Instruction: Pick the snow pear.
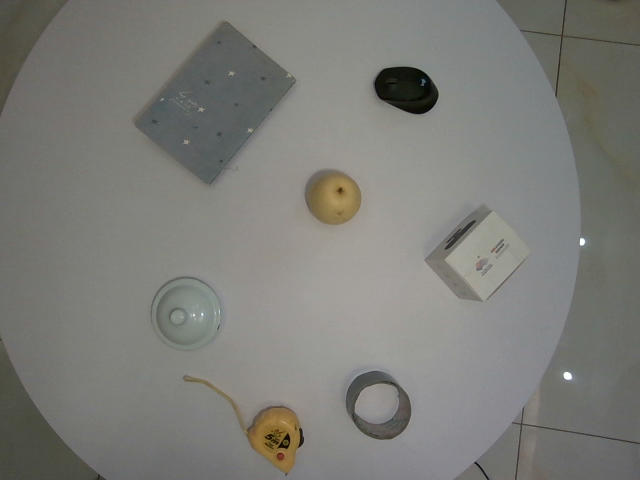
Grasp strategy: vertical